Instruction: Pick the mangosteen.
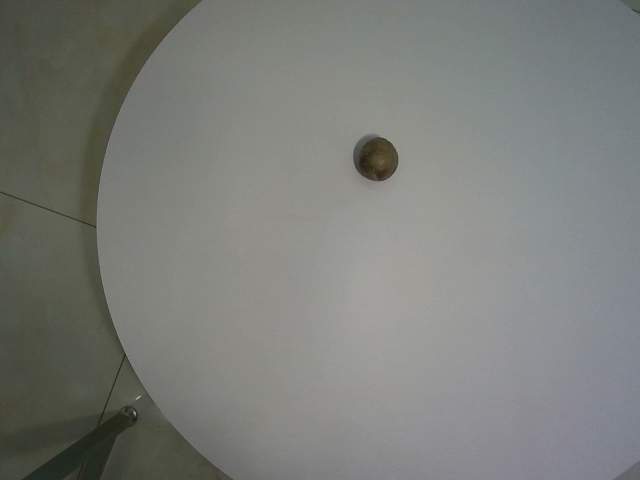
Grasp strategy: vertical